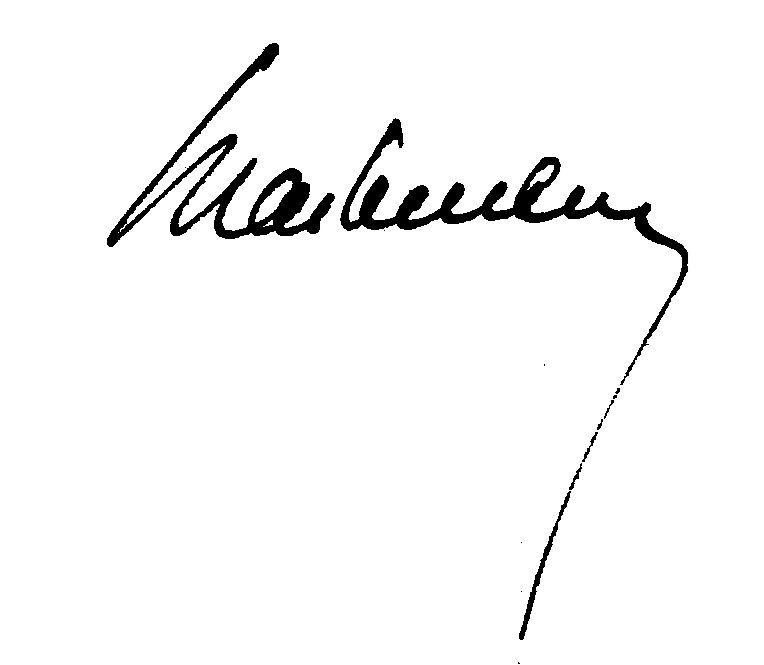
Signature of: maurice de veulle